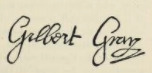
Signature of: gilbert gray